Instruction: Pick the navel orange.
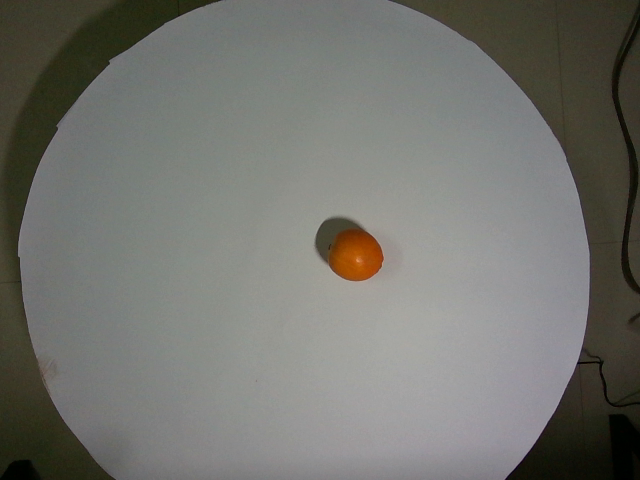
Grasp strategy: vertical